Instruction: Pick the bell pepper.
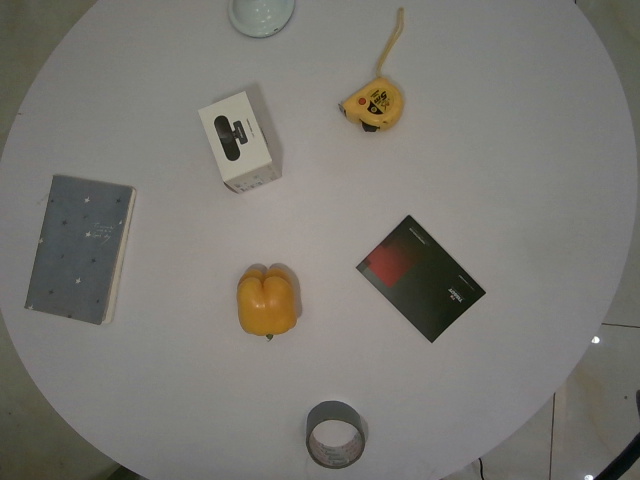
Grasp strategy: vertical